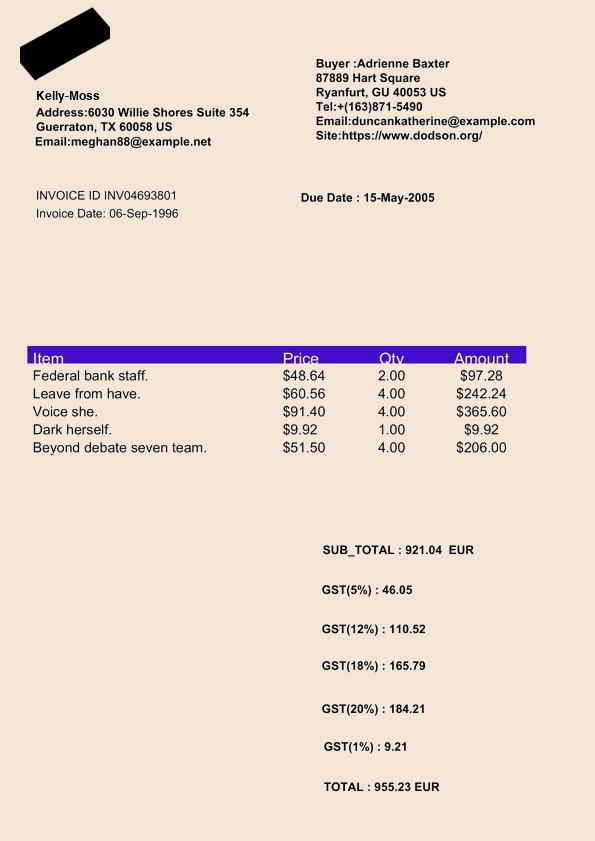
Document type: Invoice